Question: What appears to be the issue?
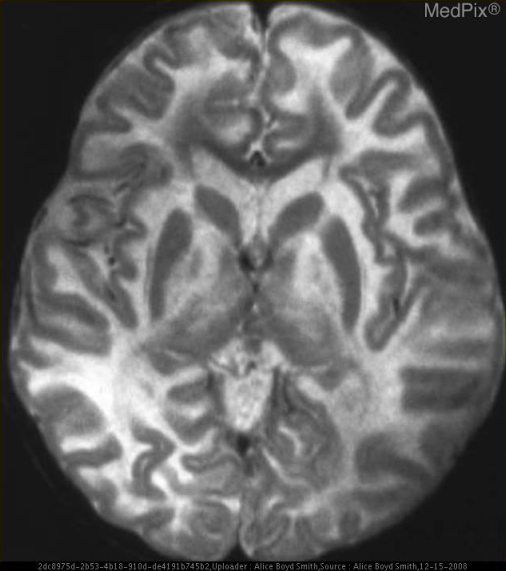
Answer: The findings suggest Diffuse, symmetric involvement of cerebral white matter
Subcortical white matter preferentially affected early
No contrast enhancement
MRS: Elevation of Naa. Diffuse abnormal T2 and T1 prolongation involving the white matter (WM).  This appears as abnormal low (dark) WM  on the T1-weighted image; and, corresponding abnormal high (bright) WM signal on the T2-weighted image.

MRS demonstrates marked elevation of NAA with relatively normal Cho (choline) and Cr (creatine).. The patient might have a history of 2 y.o. girl whose parents noted irritability in early neonatal course.  This improved by 5 months of age when patient was noted to be hypotonic.

She was also diagnosed in infancy with cortical blindness and has developmentally delay.  Head size noted to be large..